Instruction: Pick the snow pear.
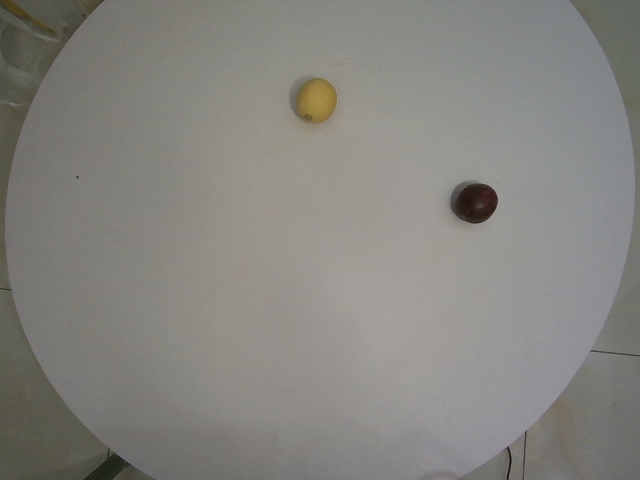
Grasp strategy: vertical